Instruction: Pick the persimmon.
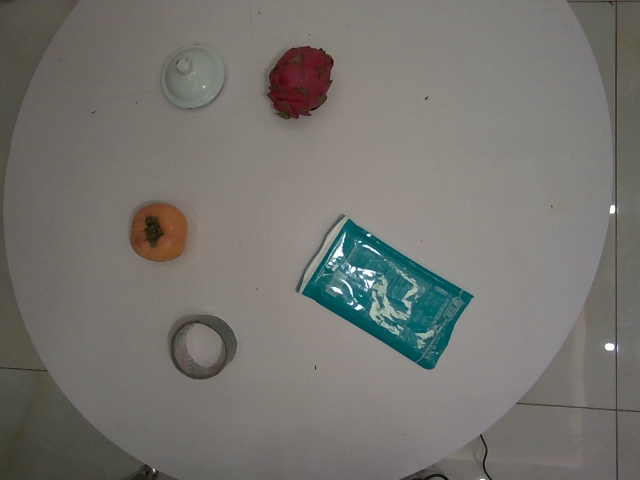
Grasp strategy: vertical